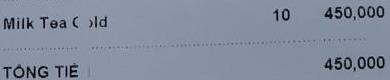
<table>
<tr>
<td>Milk Tea Cold</td>
<td>10</td>
<td>450,000</td>
</tr>
</table>

TỔNG TIỀN 450,000